Question: How is the property described in the document?
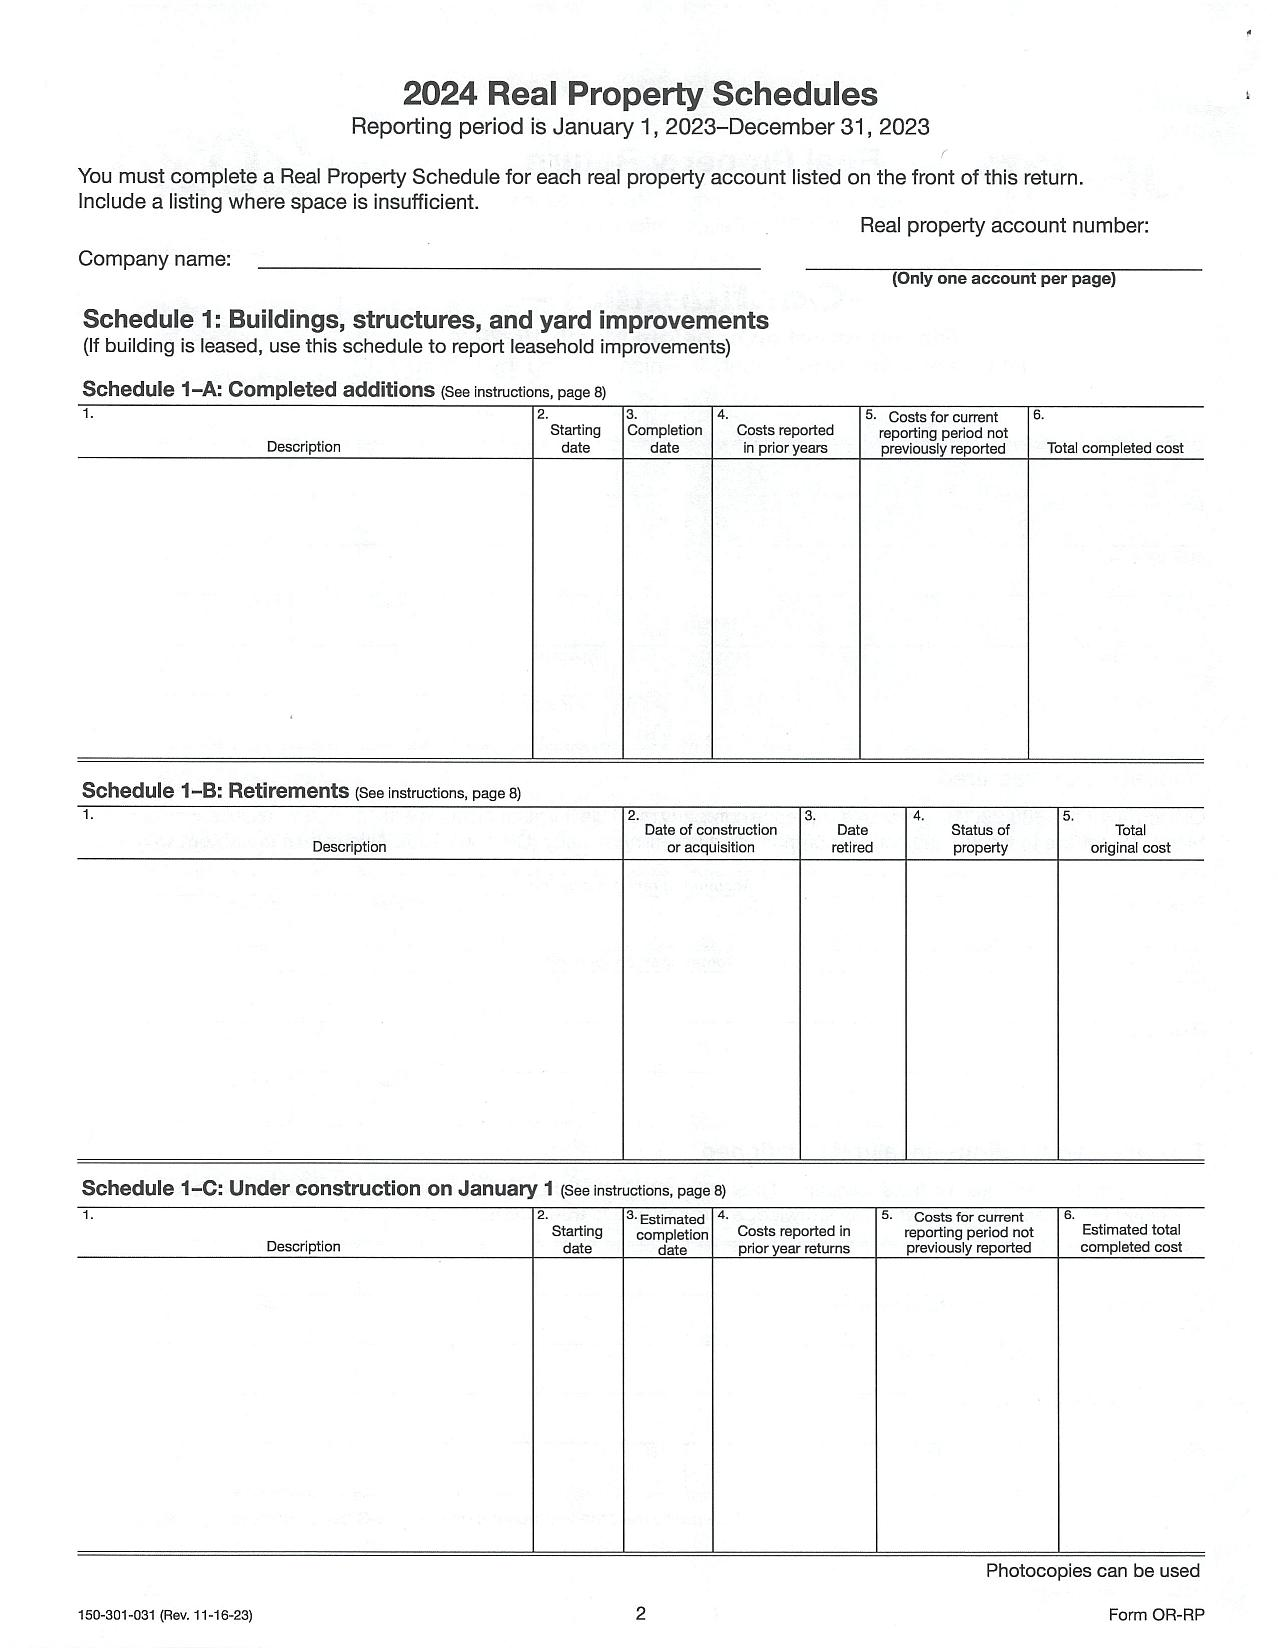
Answer: "Buildings, structures, and yard improvements"